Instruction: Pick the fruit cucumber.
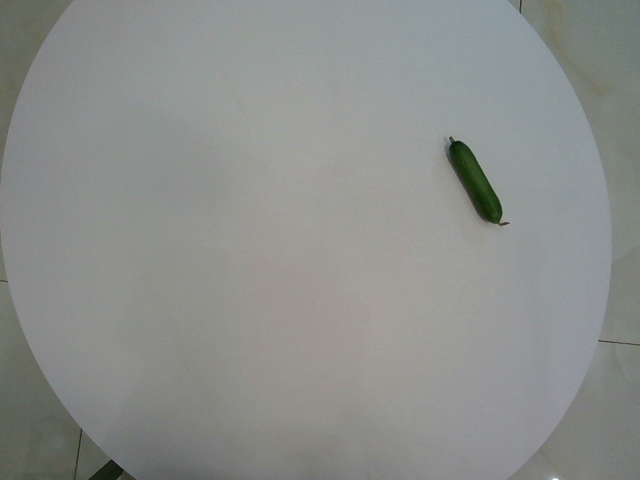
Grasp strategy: vertical